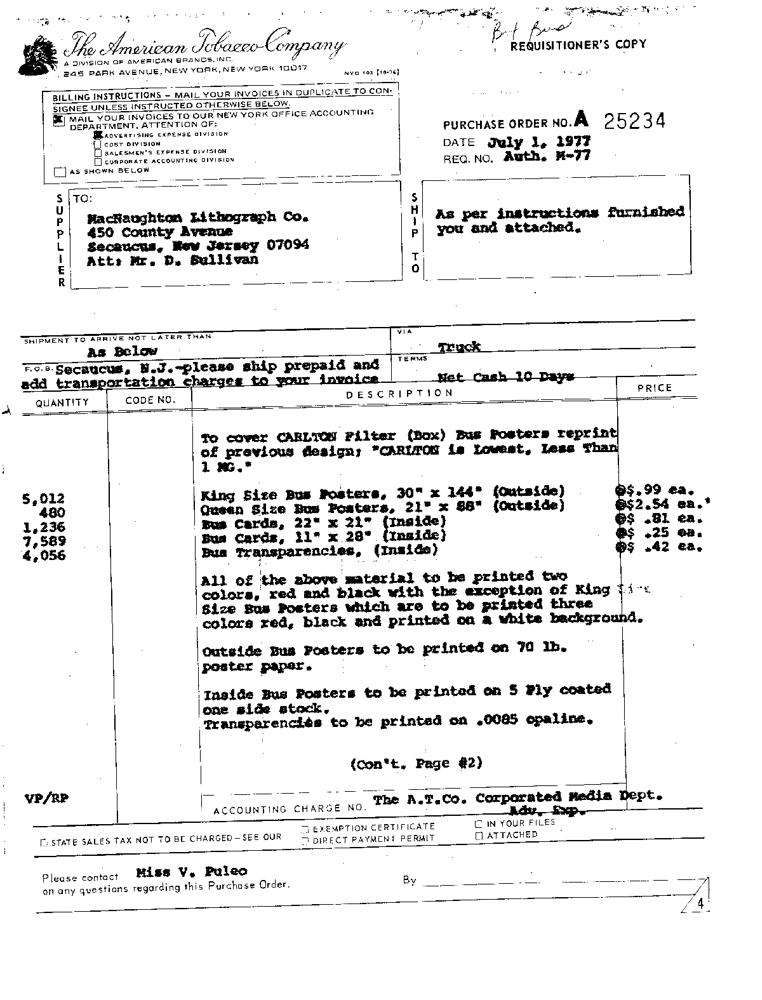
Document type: Invoice